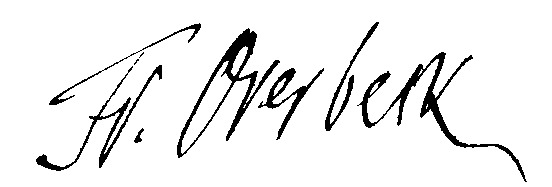
Signature of: franz overbeck